Question: What is the potential diagnosis?
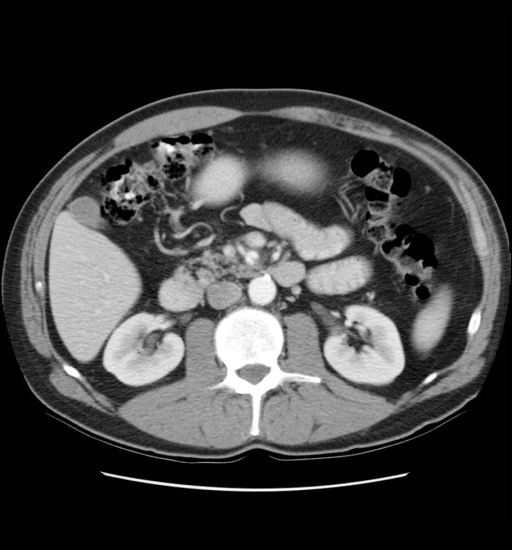
Answer: The possible diagnosis includes 1.  Thrombus of SMA
2.  Mild focal pancreatitis
3.  Small perforation of medial 2nd portion of duodenum.